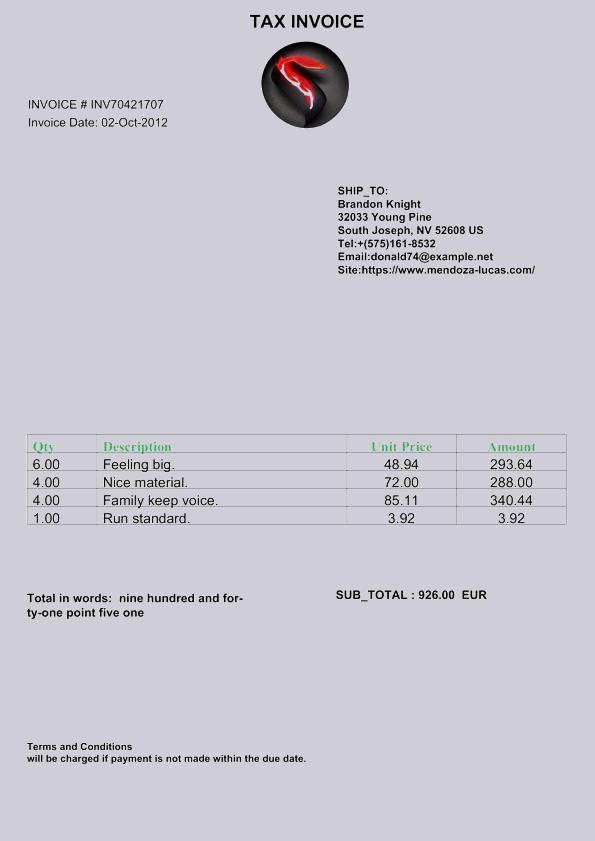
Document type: Invoice